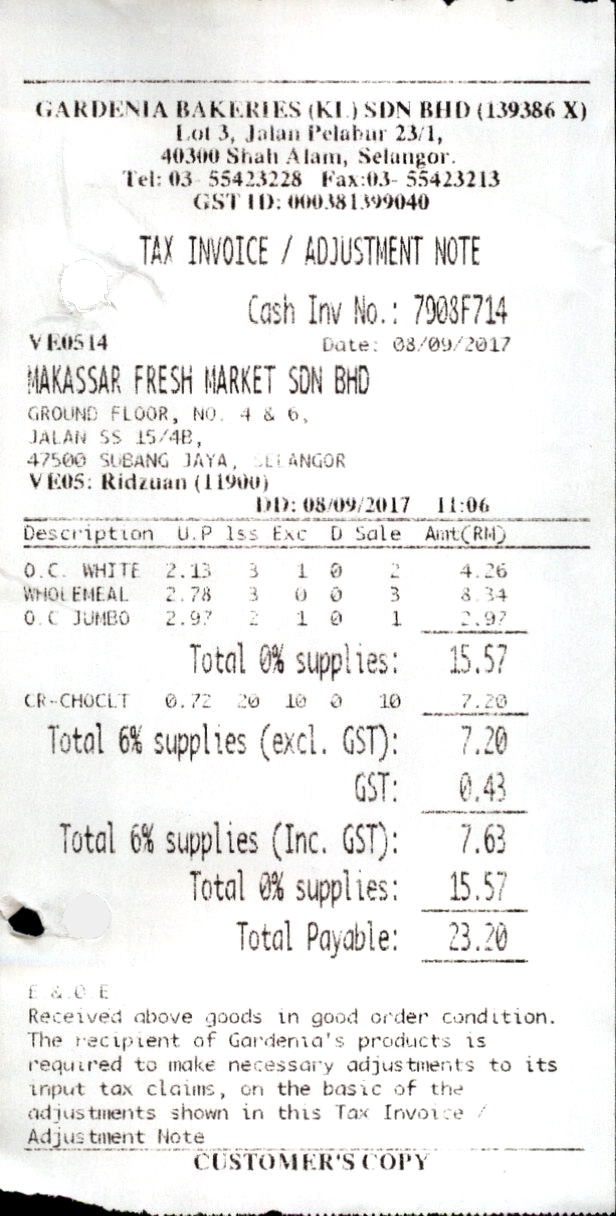
GARDENIA BAKERIES (KL) SDN BHD (139386 X)
LOT 3, JALAN PELABUR 23/1,
40300 SHAH ALAM, SELANGOR.
TEL: 03- 55423228
GST ID: 000381399040
TAX INVOICE / ADJUSTMENT NOTE
CASH INV NO.: 7908F714
VE0514
DATE: 08/09/2017
MAKASSAR FRESH MARKET SDN BHD
GROUND FLOOR, NO. 4 & 6,
JALAN SS 15/4B,
47500 SUBANG JAYA, SELANGOR
VE05: RIDZUAN (11900)
DD: 08/09/2017
DESCRIPTION
U.P
ISS
EXC
D
SALE
AMT(RM)
O.C. WHITE
2.13
3
1
0
2
4.26
WHOLEMEAL
2.78
3
0
0
3
8.34
O.C JUMBO
2.97
2
1
0
1
2.97
TOTAL 0% SUPPLIES:
CR-CHOCLT
0.72
20
10
0
10
7.20
TOTAL 6% SUPPLIES (EXCL. GST):
7.20
GST:
0.43
TOTAL 6% SUPPLIES (INC. GST):
7.63
TOTAL 0% SUPPLIES:
15.57
TOTAL PAYABLE:
23.20
E &.0 E
RECEIVED ABOVE GOODS IN GOOD ORDER CONDITION.
THE RECIPIENT OF GARDENIA'S PRODUCTS IS
REQUIRED TO MAKE NECESSARY ADJUSTMENTS TO ITS
INPUT TAX CLAIMS, ON THE BASIC OF THE
ADJUSTMENTS SHOWN IN THIS TAX INVOICE /
ADJUSTMENT NOTE
CUSTOMER'S COPY
FAX:03- 55423213
11:06
15.57